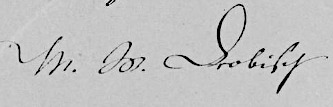
Signature of: moritz wilhelm drobisch